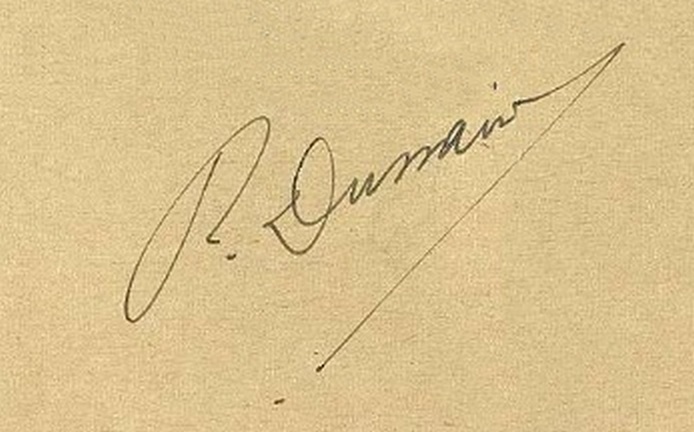
Signature of: rené dussaud